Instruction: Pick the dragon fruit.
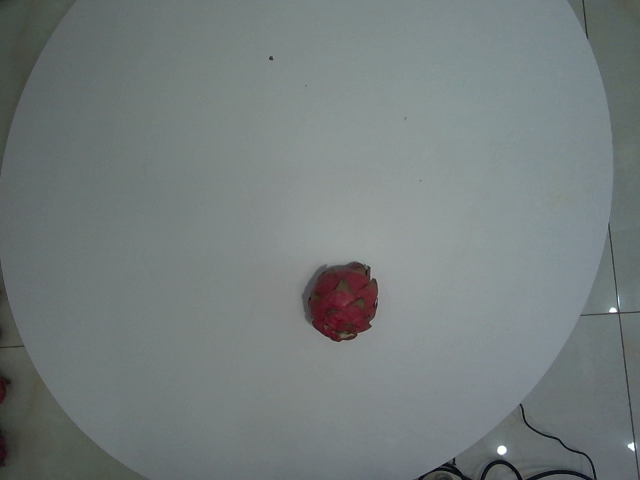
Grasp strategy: vertical